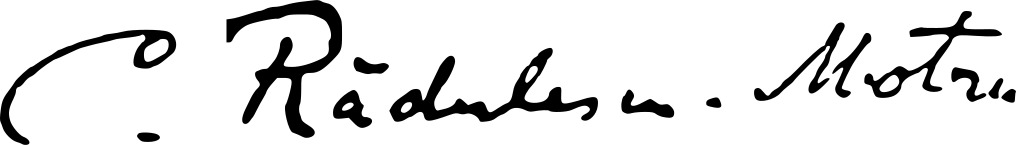
Signature of: constantin rădulescu motru